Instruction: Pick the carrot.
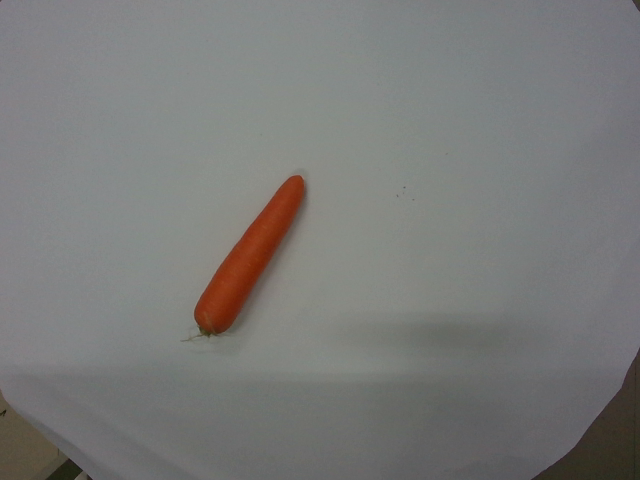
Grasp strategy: vertical